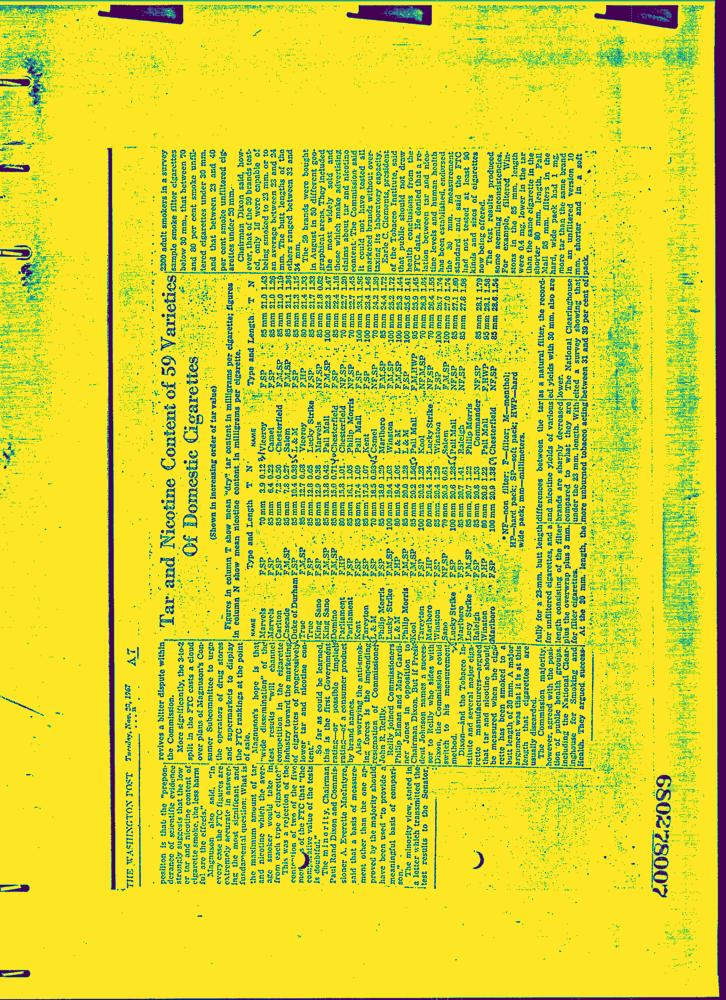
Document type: News-Article